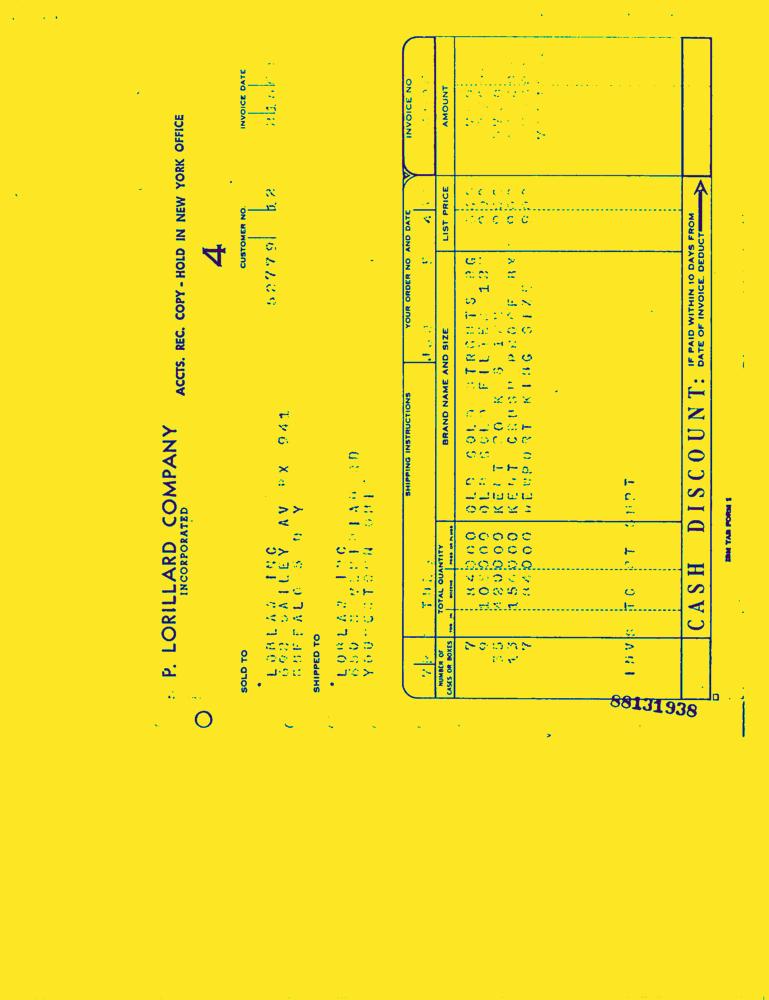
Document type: Invoice-Doc